Question: Describe the condition in detail:
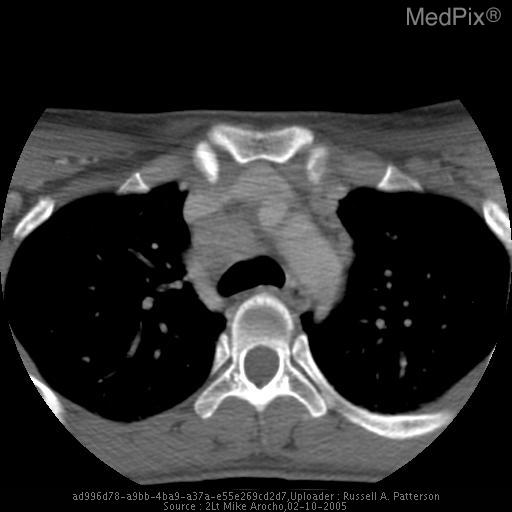
Answer: The disease is discussed as: Discussion:
The right paratracheal stripe is usually 2mm wide, but may be up to 5mm wide.  An enlarged paratracheal stripe (>5mm) is an important marker for otherwise subtle adenopathy, as well as tracheal tumor, mediastinal inflammation or hemorrhage, pleural thickening or pleural effusion.  The margins of the paratracheal stripe are:
1. distal end—formed by the azygous vein
2. medial margin—the air-soft tissue interface along the right mucosal surface of the trachea
3. outer margin—begins around the medial end of the clavicle and is formed by the RUL plural surface
The stripe ends where the RUL bronchus goes under the azygous vein as it arches anteriorly to empty into the SVC.
The malignant lymphomas are divided into Hodgkin’s and non-Hodgkin’s groups.  Sir Thomas Hodgkin was the first to describe Hodgkin’s disease in 1932.  Hodgkin’s can present at any age, but it is more prevalent among adolescents and young adults.  It typically presents as painless, rubbery lymphadenopathy involving the superficial lymph node groups.  Cervical nodes are involved nearly 70% of the time.  Approximately half of patients also have splenomegaly.  Mediastinal involvement occurs in approximately 10% of patients, and mediastinal involvement is characteristic of the Nodular Sclerosing type (as in this patient).  Cutaneous involvement can occur and is usually a late complication.  Patients may also present with constitutional symptoms (night sweats, pruritis, fatigue, weight loss, etc) with widespread disease.
The diagnosis of Hodgkin’s disease is made by lymph node biopsy (as was done in this patient).  There are 4 histological types:
1.	Nodular Sclerosing (>50%, most common; worst prognosis)
2.	Mixed cellularity (25%)
3.	Lymphocyte predominant (5%; best prognosis)
4.	Lymphocyte depleted (5%)
Staging of Hodgkin’s disease is made by the use of CXR, BM biopsy, and CT imaging.  There are 4 stages:
1.	Stage I—confined to one lymph node group (90% 5-yr survival rate)
2.	Stage II—confined to 2 or more lymph node groups on one side of the diaphragm
3.	Stage III—involving nodes on both sides of the diaphragm
4.	Stage IV—Extra-nodal disease (60% 5-yr survival rate)
Treatment involves radiation therapy and/or chemotherapy.  Patients with Stage I or Stage II Hodgkin’s disease are usually treated by radiation therapy, while Stage III & IV disease is usually treated with radiation therapy and chemotherapy.
References:
1. Mendenhall, NP. “The role of radiation in the management of Hodgkin’s disease: an update,” Cancer Invest 1999; 17:47-55.
2. Potter, R. “Pediatric Hodgkin’s Disease,” Eur J Cancer 1999; 35: 1466-1477.
3. Wirth, A, et al, “Current trends in the management of early stage Hodgkin’s disease,” Aust NZ J Med 1999; 29: 535-544
4. http://www.surgical-tutor-org/tutorials/hodgkins.htm
5. http://rad.usuhs.mil/rad/chest_review/mediasti/mediasti.html